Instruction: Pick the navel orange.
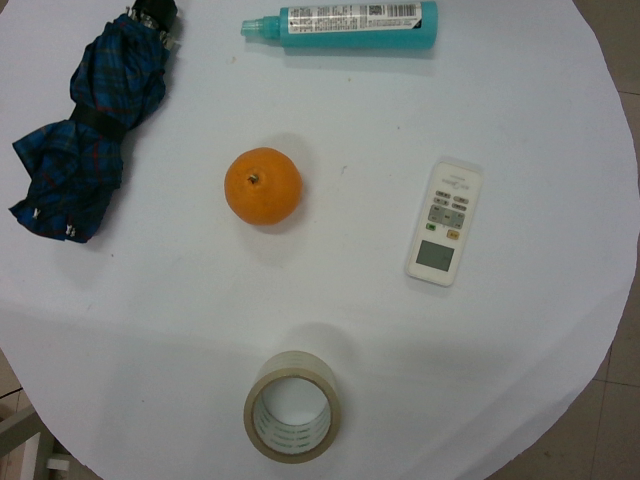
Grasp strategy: vertical